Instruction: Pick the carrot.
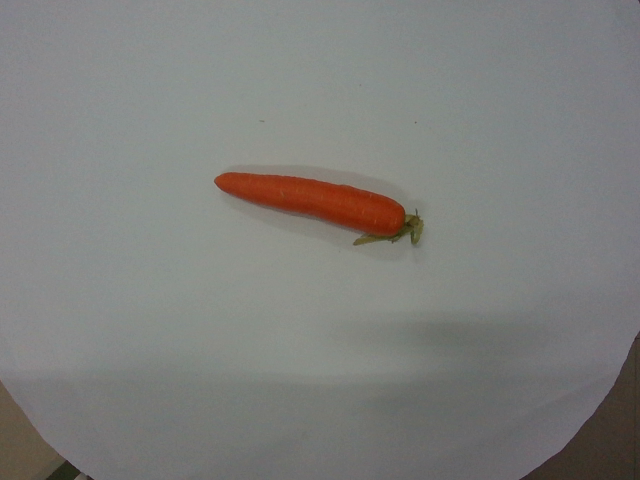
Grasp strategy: vertical